Question: What type of tax is indicated in the document, personal property or real estate?
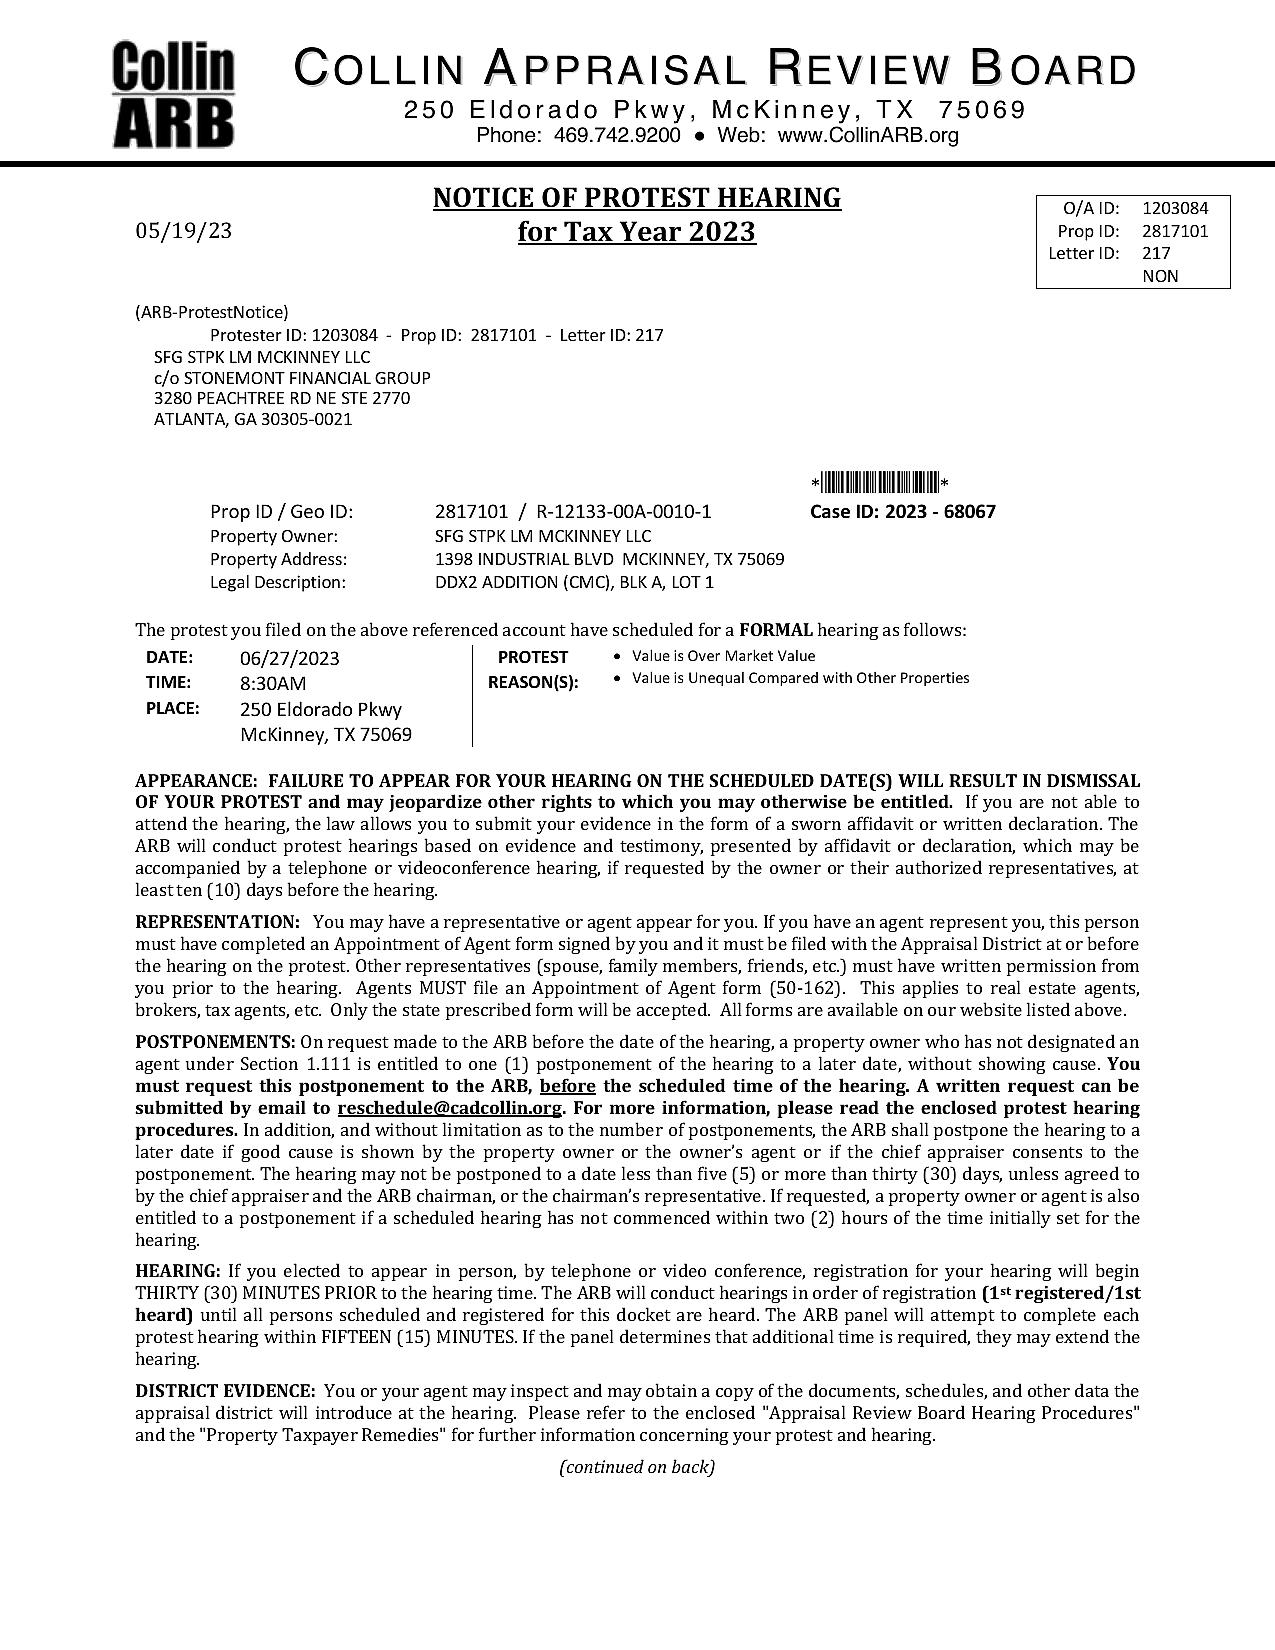
Answer: "Real Estate Tax"